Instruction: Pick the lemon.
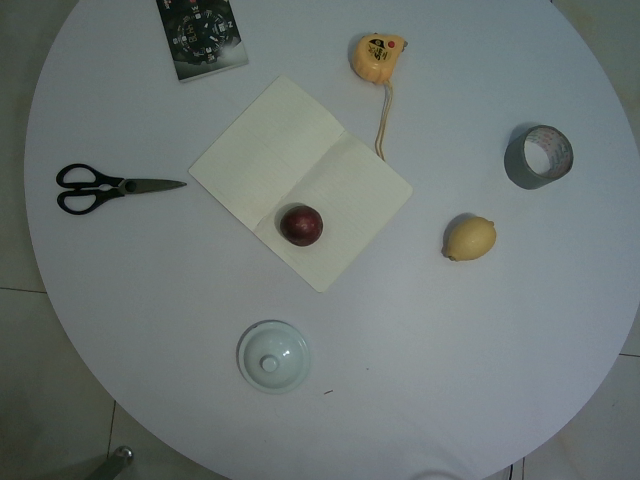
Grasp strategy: vertical